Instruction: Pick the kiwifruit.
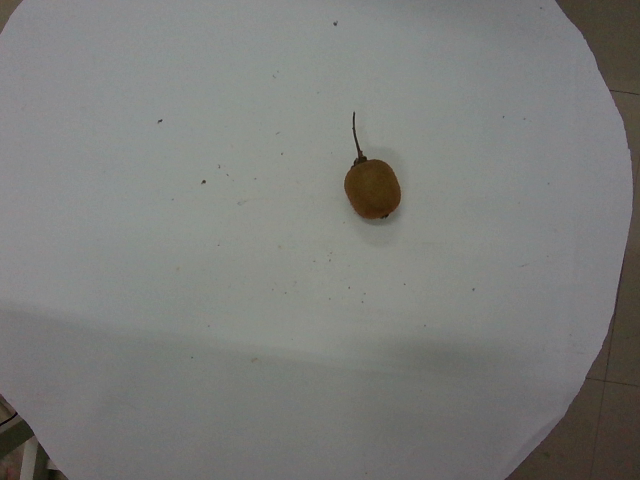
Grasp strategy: vertical